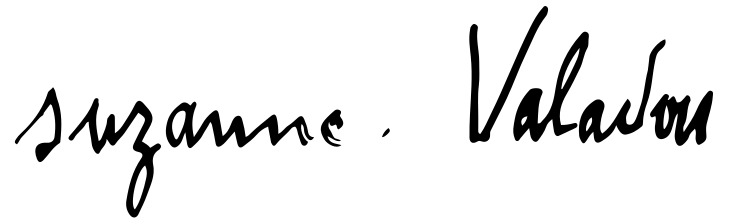
Signature of: suzanne valadon